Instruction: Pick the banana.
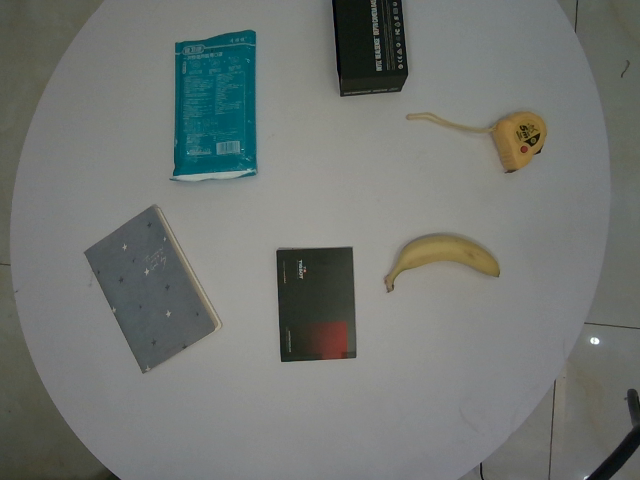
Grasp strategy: vertical